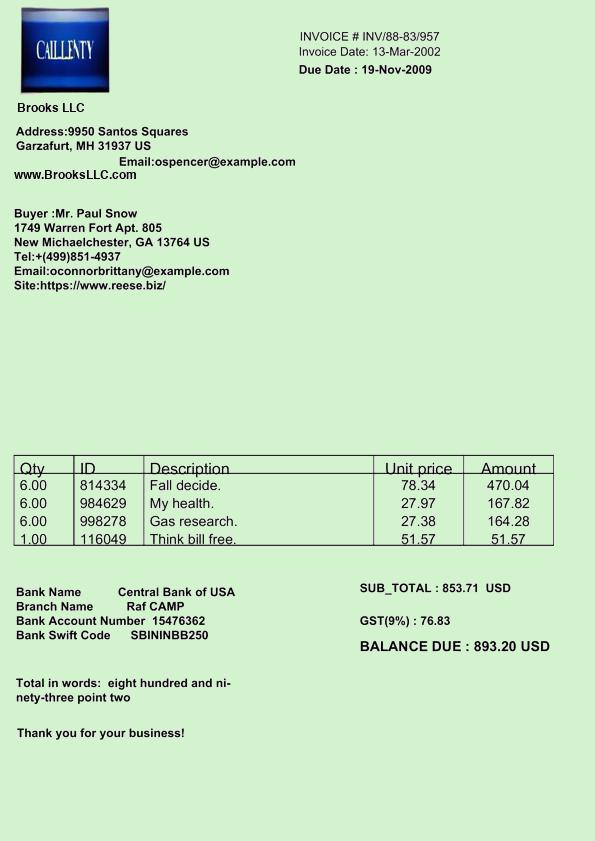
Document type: Invoice